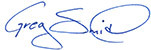
Signature of: greg smith